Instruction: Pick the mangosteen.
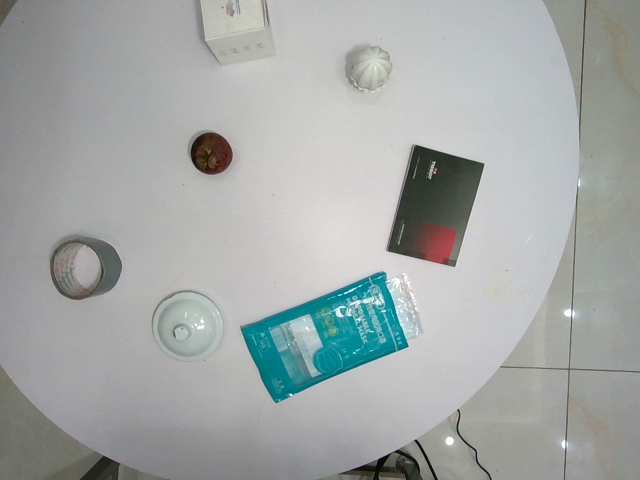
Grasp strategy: vertical